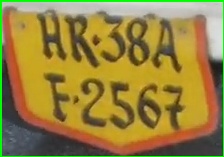
License plate number: HR 38AF 2567